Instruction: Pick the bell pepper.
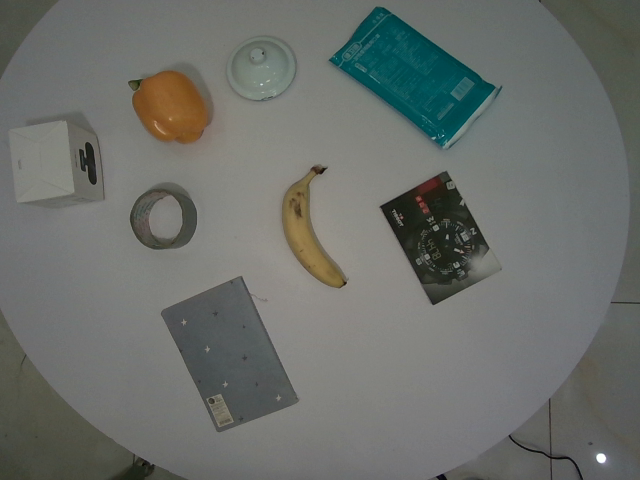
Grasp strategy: vertical